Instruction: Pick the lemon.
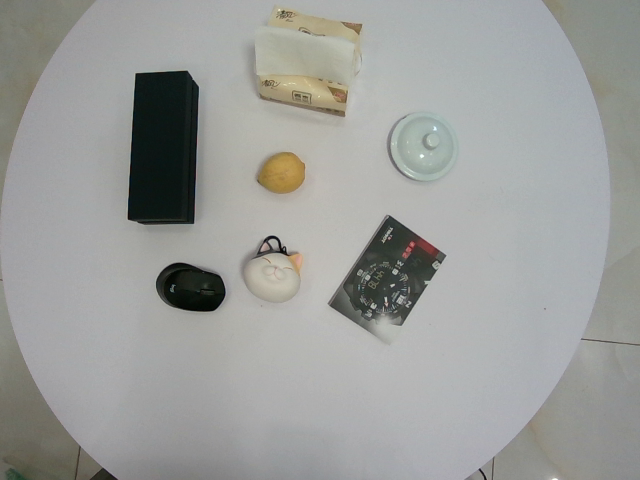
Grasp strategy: vertical